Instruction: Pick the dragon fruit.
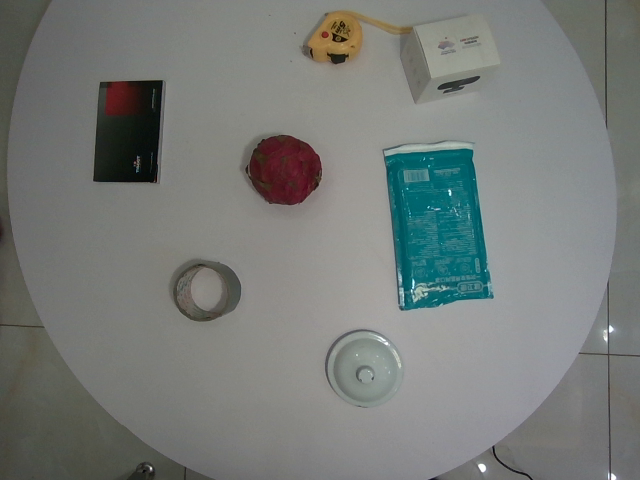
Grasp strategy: vertical